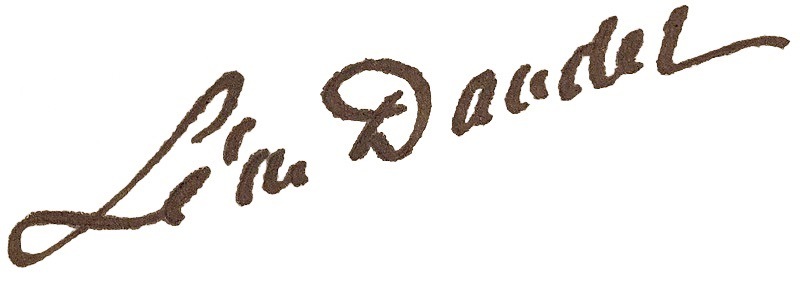
Signature of: léon daudet